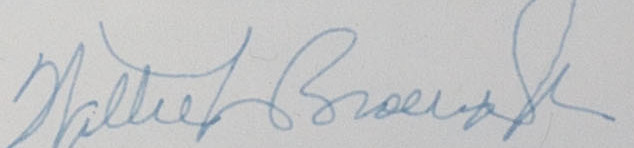
Signature of: willie brown jr